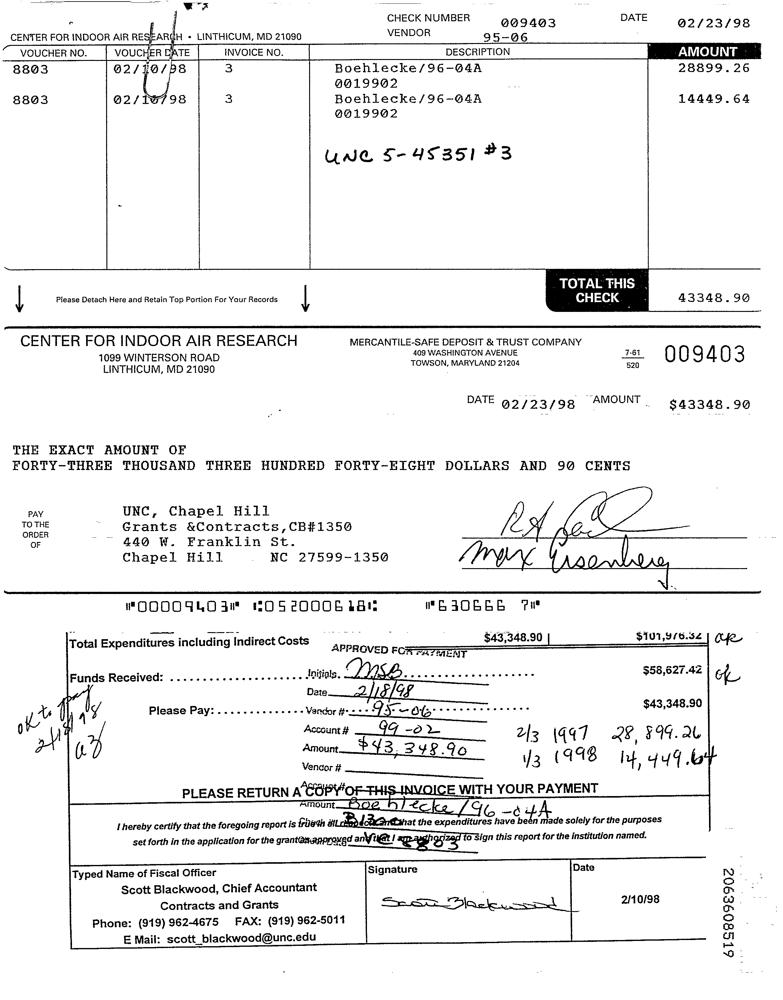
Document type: Invoice